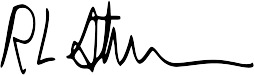
Signature of: r l stine